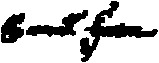
Signature of: samuel gorton